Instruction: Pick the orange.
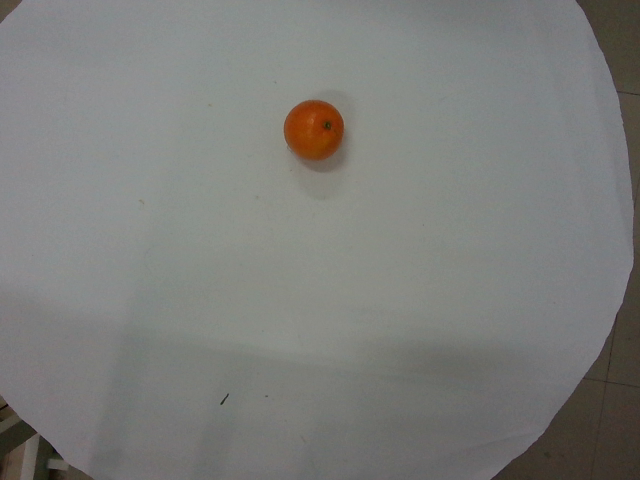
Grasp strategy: vertical